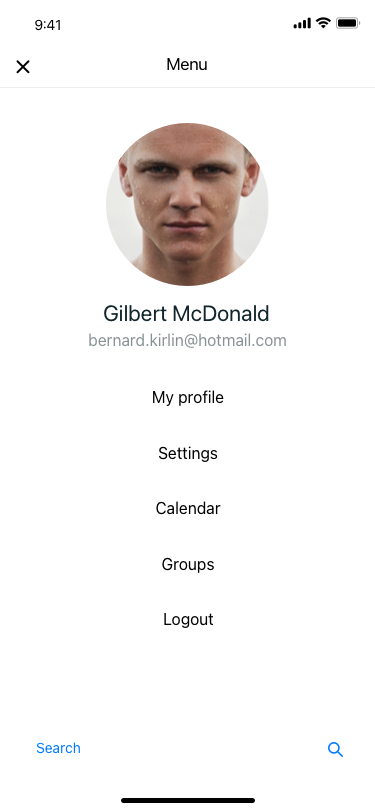
Text in this UI design:
Search
Menu
Gilbert McDonald
bernard.kirlin@hotmail.com
My profile
Settings
Calendar
Groups
Logout